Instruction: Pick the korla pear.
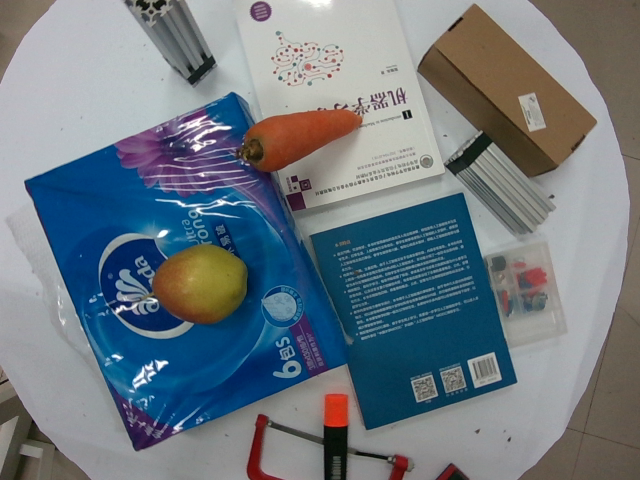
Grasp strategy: vertical